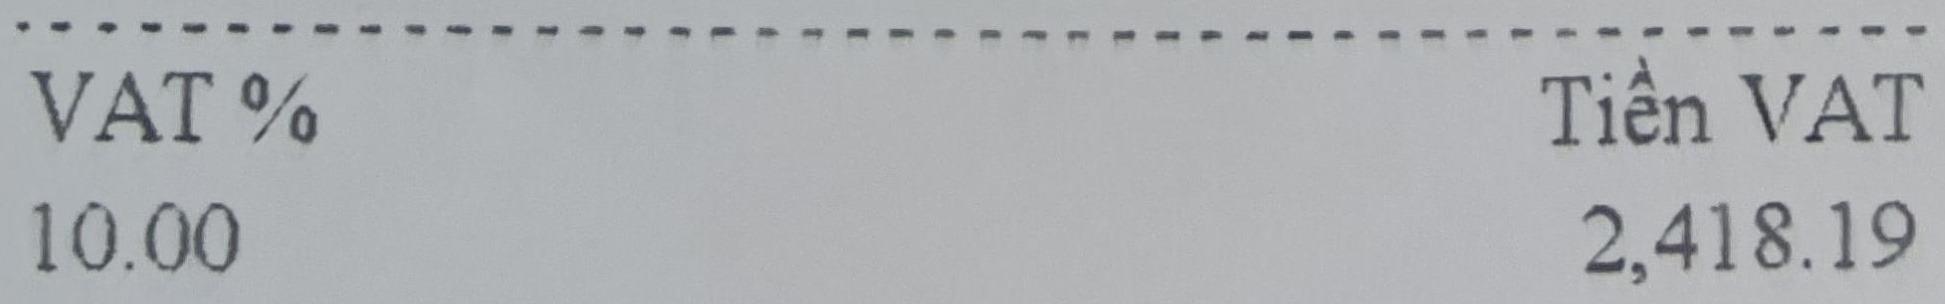
<table>
<tr>
<th>VAT %</th>
<th>Tiền VAT</th>
</tr>
<tr>
<td>10.00</td>
<td>2,418.19</td>
</tr>
</table>